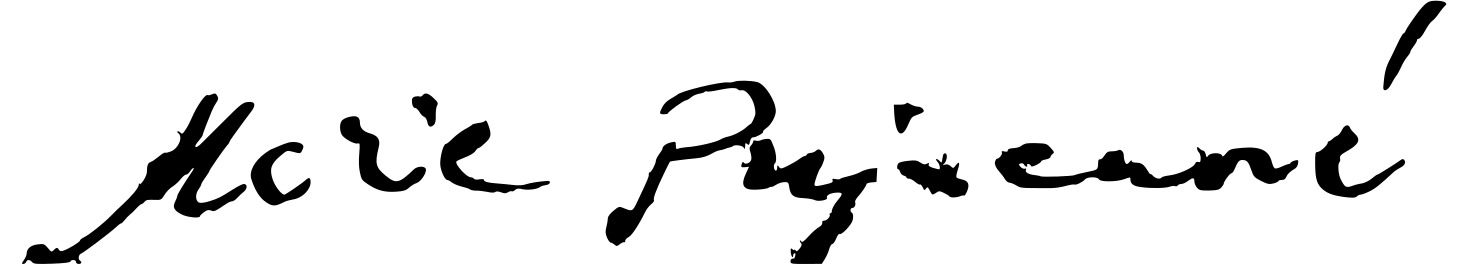
Signature of: marie pujmanová